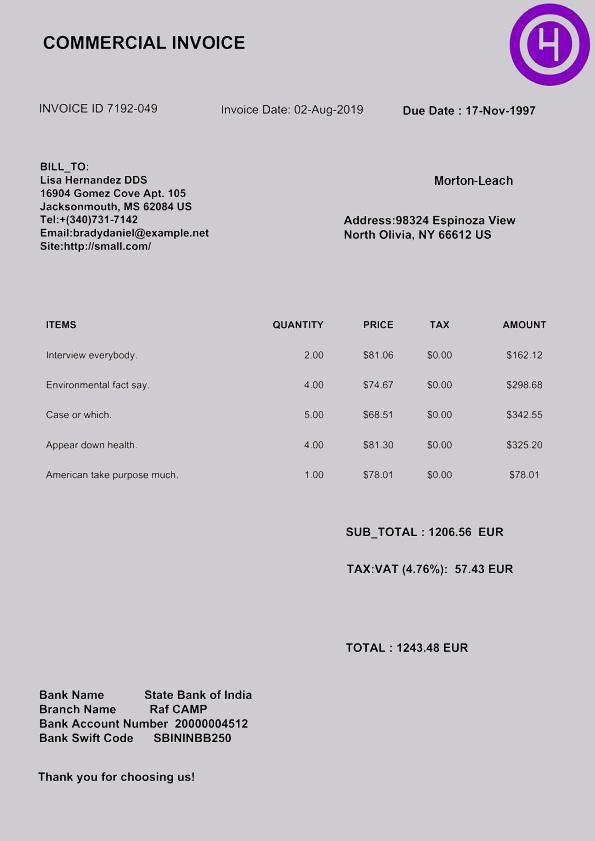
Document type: Invoice